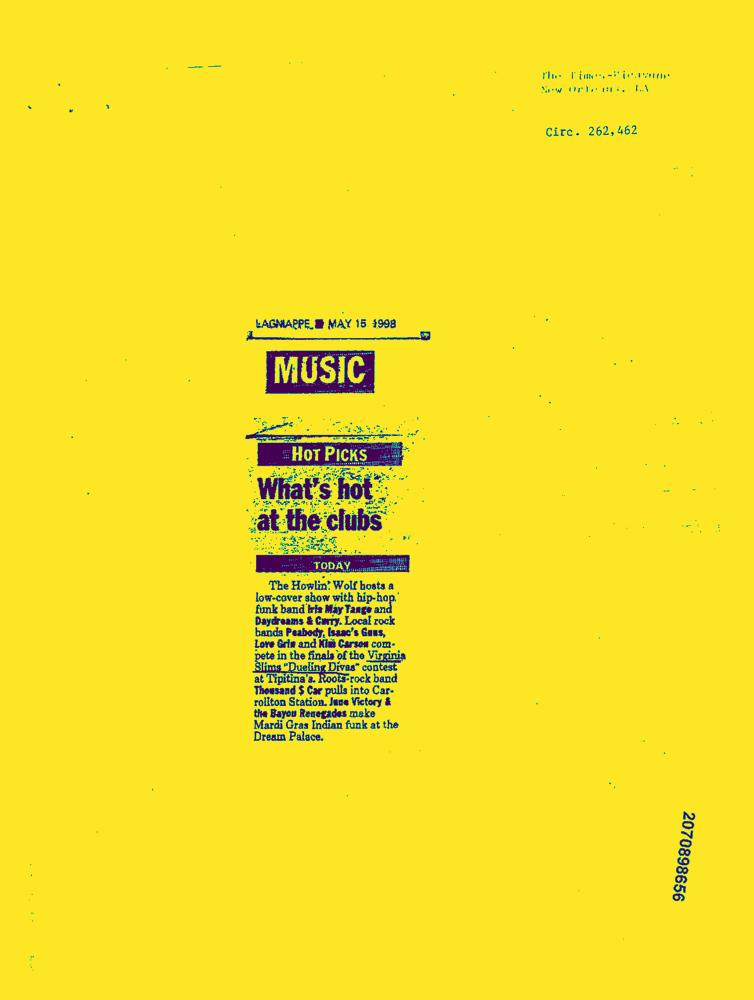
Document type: News-Article